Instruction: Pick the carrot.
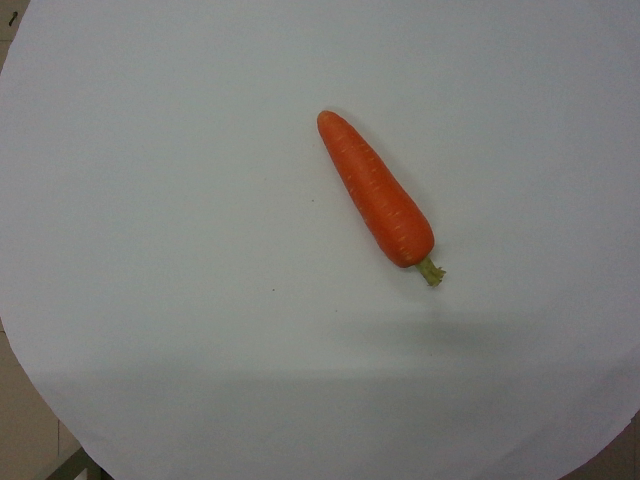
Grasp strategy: vertical